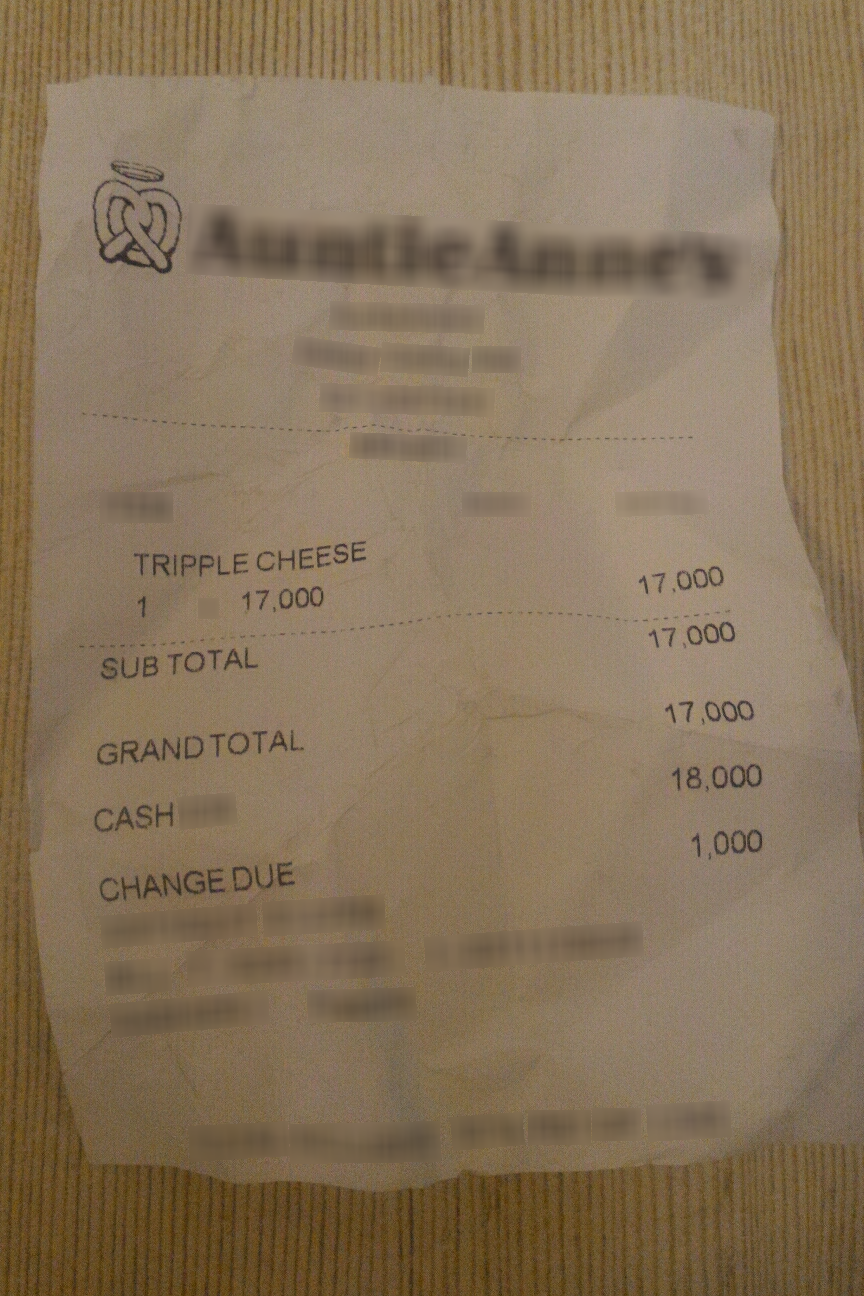
Extraction:
receipt: line_items: name: TRIPPLE CHEESE
price: 17,000
qty: 1
subtotal: 17,000
total: 17,000